Question: What are the imaging findings?
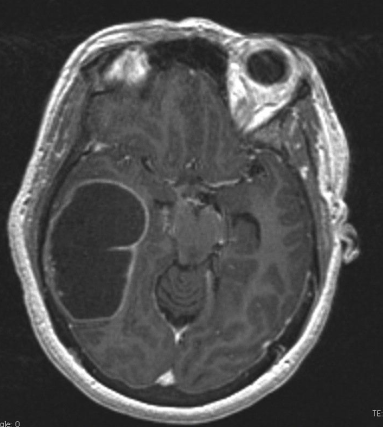
Answer: The imaging shows Bilobed "cystic" appearing right hemispheric mass, with a thin peripheral rim of enhancement. Bilobed "cystic" appearing right hemispheric mass, with a thin peripheral rim of enhancement..